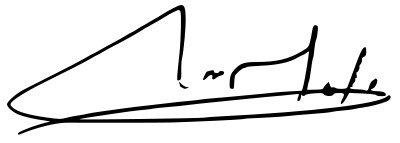
Signature of: yossi beilin